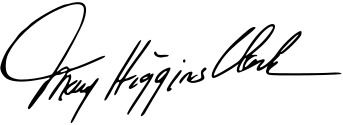
Signature of: mary higgins clark